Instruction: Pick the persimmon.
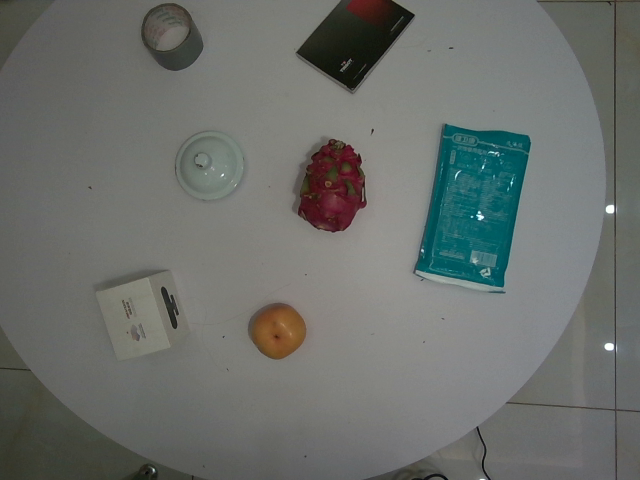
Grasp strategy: vertical